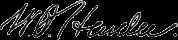
Signature of: william joseph hardee